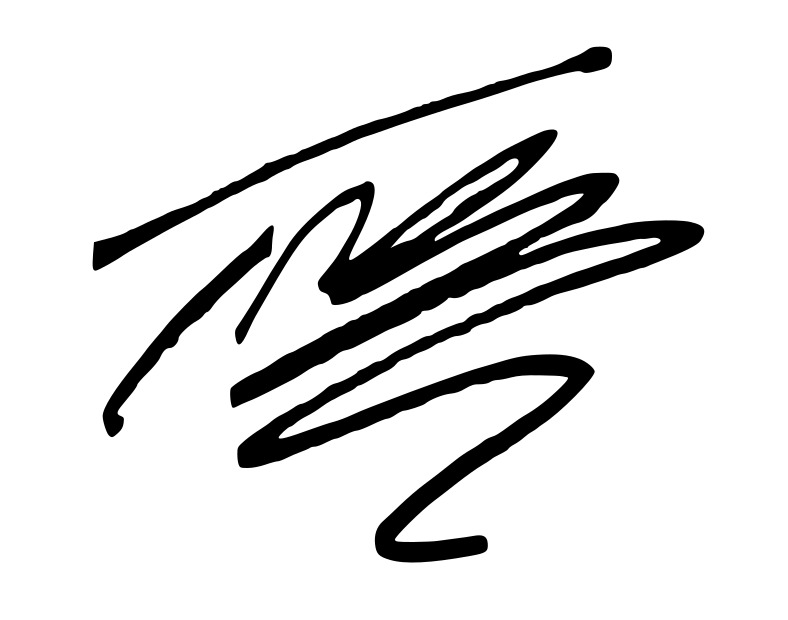
Signature of: trevor moore